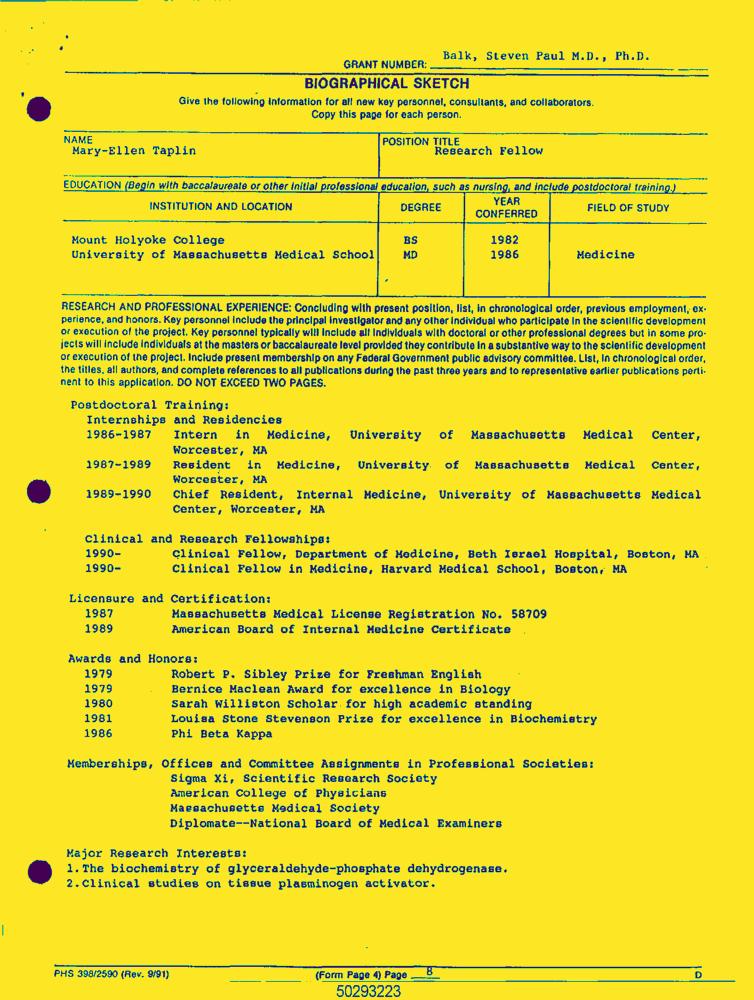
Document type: Resume-Doc